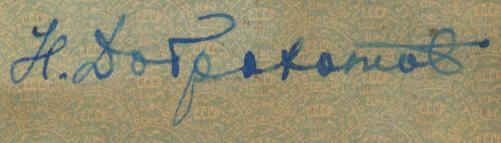
Signature of: nikolay dobrokhotov